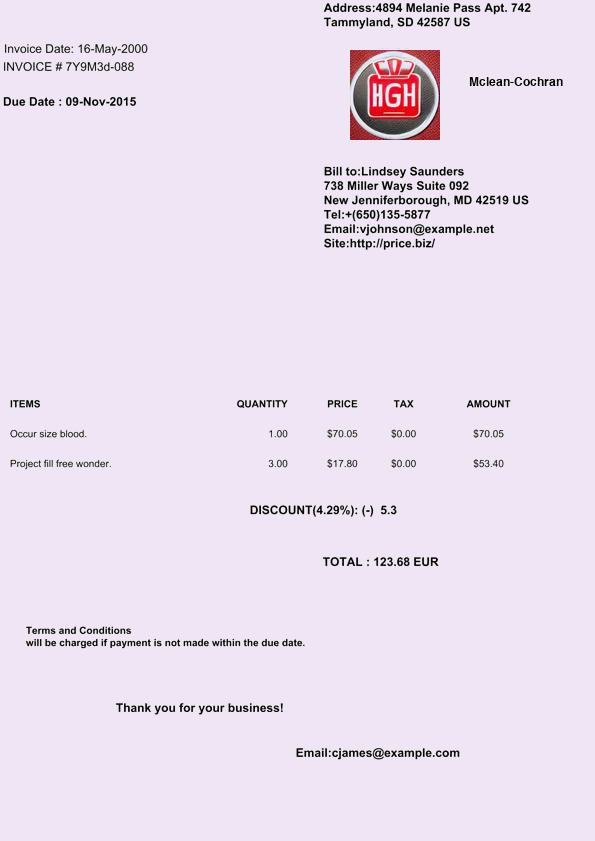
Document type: Invoice